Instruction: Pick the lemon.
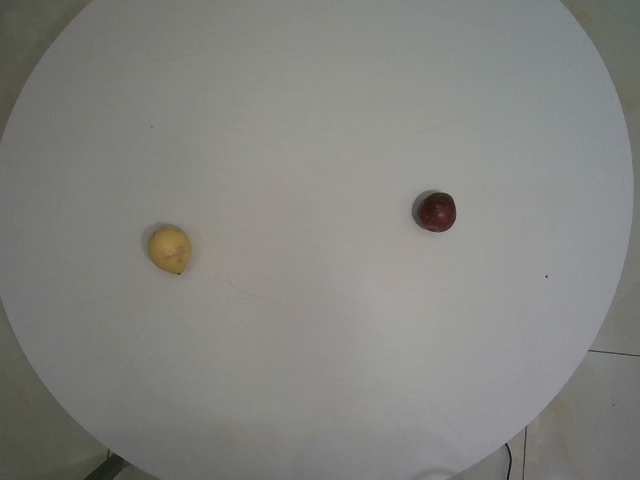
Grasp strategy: vertical